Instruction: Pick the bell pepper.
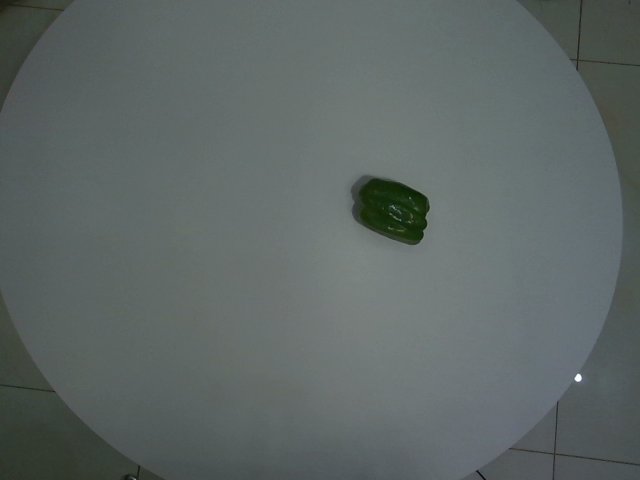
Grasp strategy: vertical